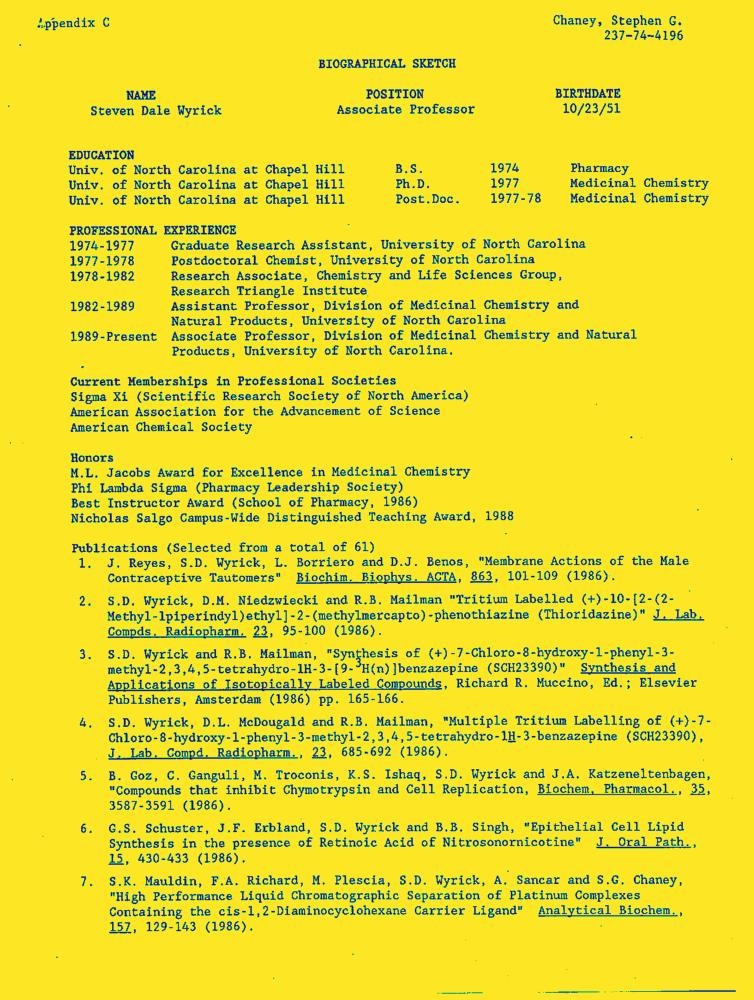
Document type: Resume-Doc